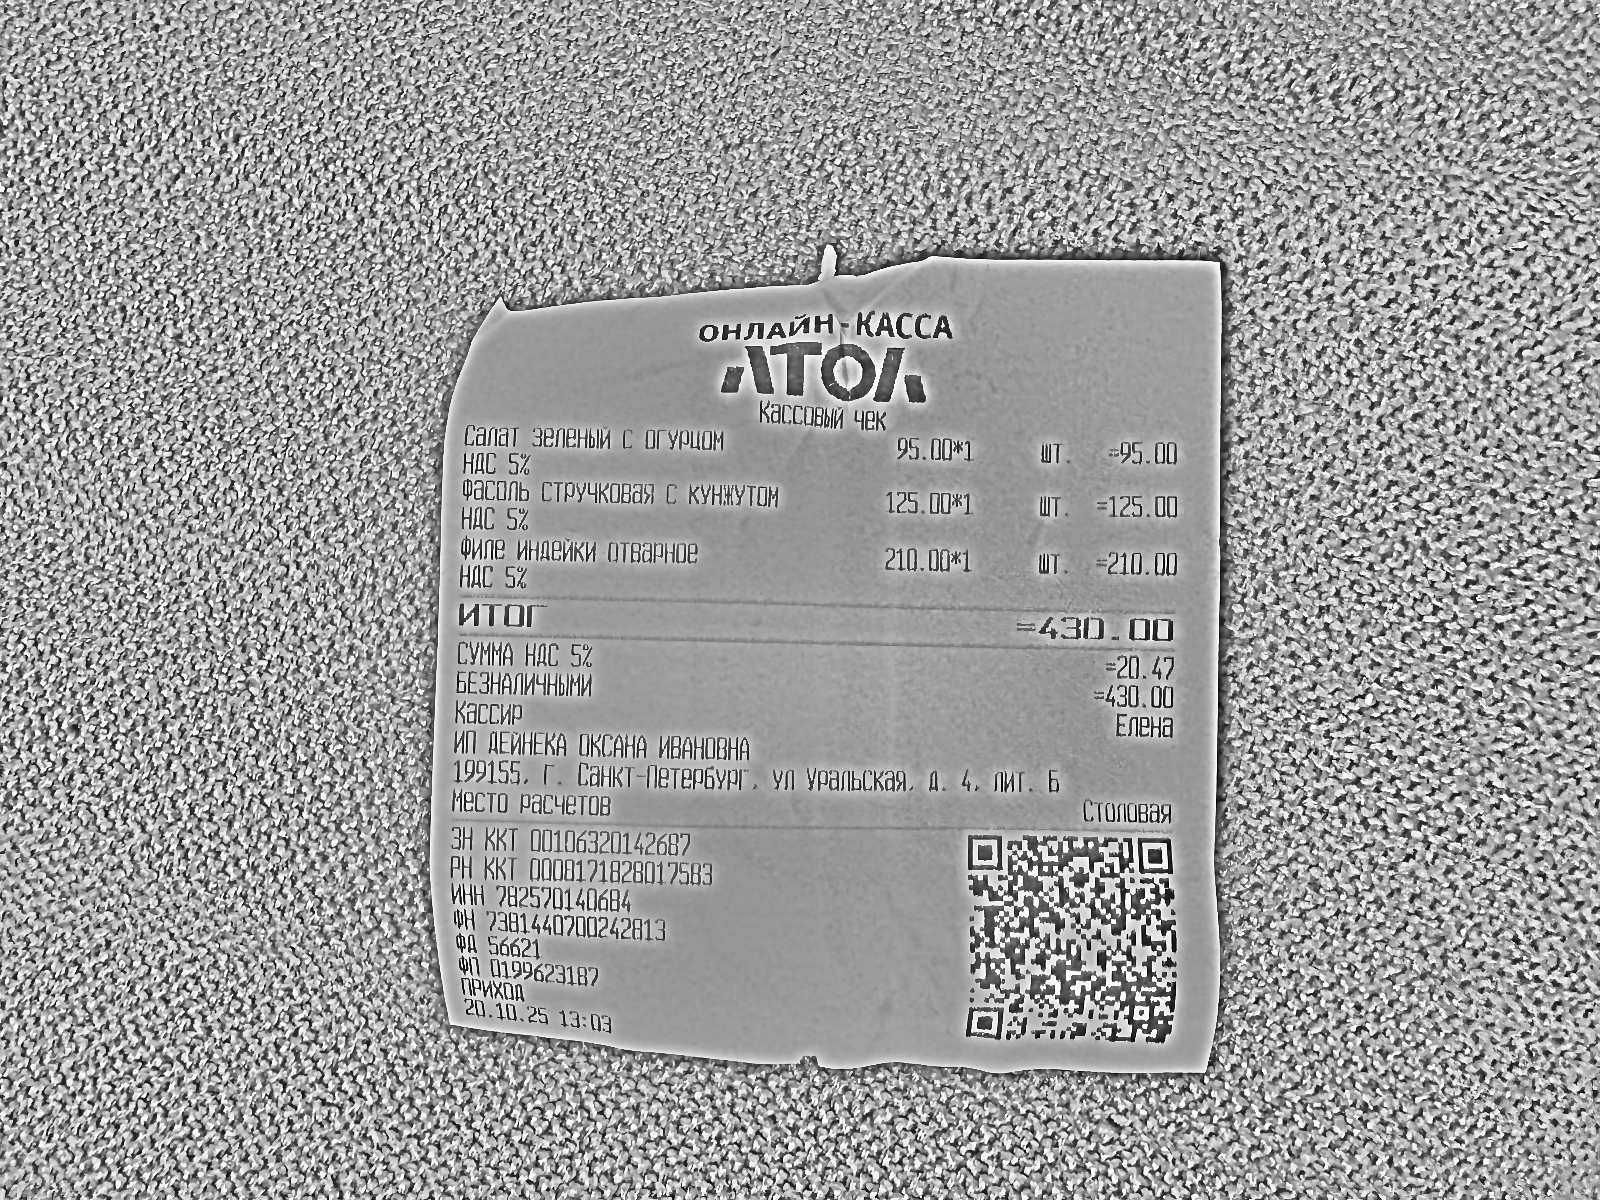
Продавец: ИП ДЕЙНЕКА ОКСАНА ИВАНОВНА
ИНН: 782570140684
Дата: 20.10.25
Товары: Салат зеленый с огурцом; Фасоль стручковая с кунжутом; Филе индейки отварное
Количество: 1; 1; 1
Цена: 95.00; 125.00; 210.00
Сумма: 95.00; 125.00; 210.00
Итого: 430.00